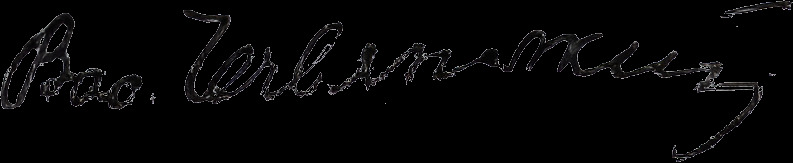
Signature of: q4515279